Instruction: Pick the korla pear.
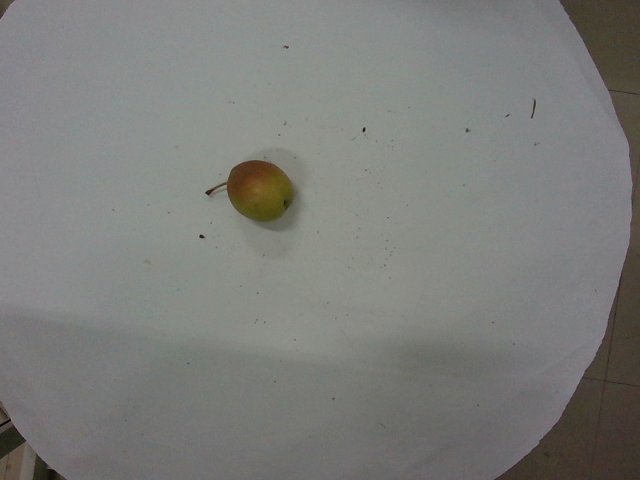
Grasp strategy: vertical